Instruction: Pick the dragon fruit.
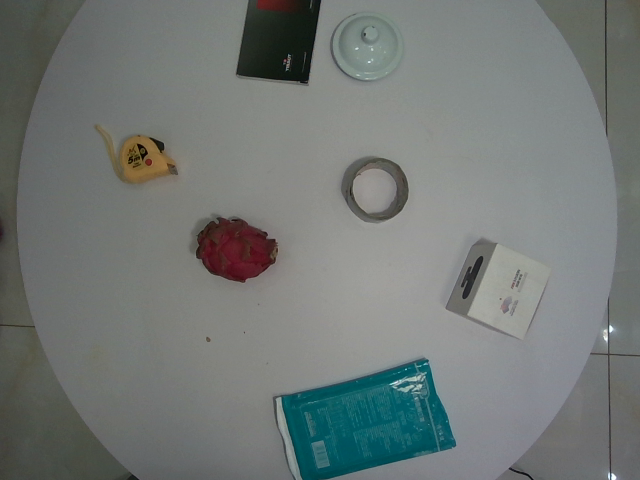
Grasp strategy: vertical